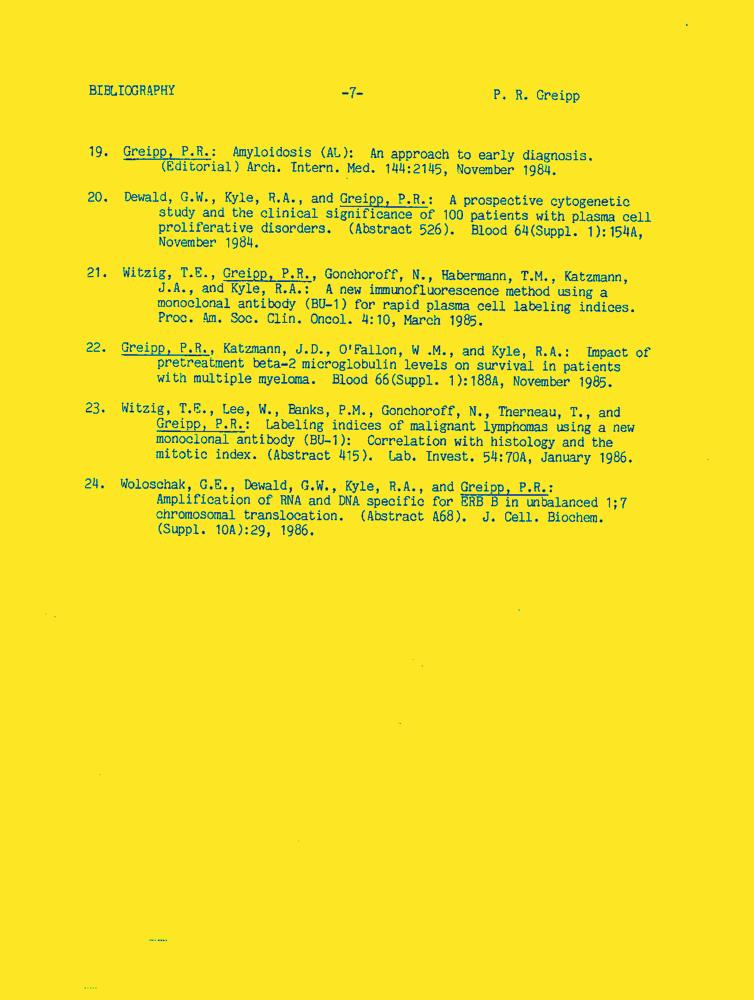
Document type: Resume-Doc